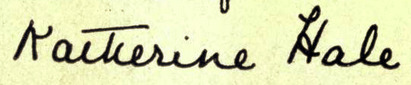
Signature of: amelia beers warnock